Question: What is the property identification or parcel number listed?
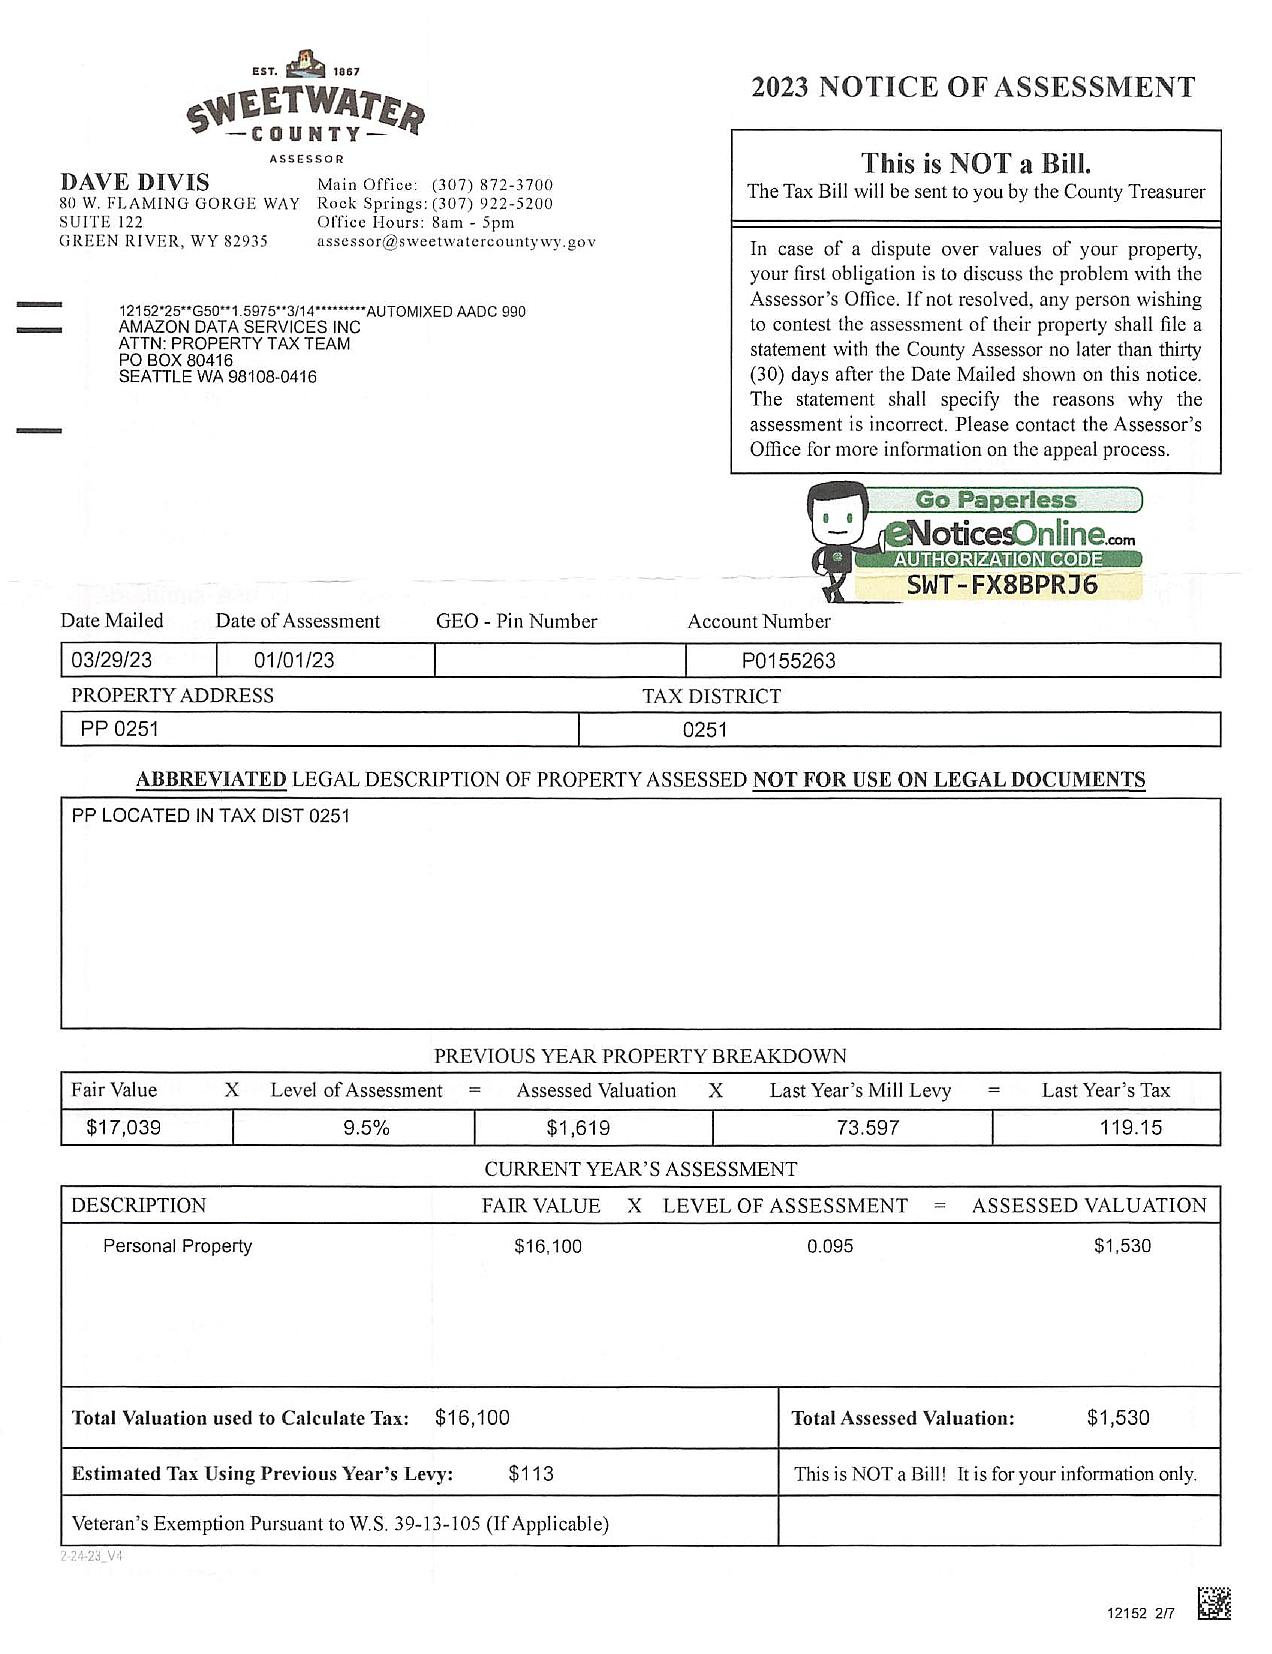
Answer: "PP 0251"